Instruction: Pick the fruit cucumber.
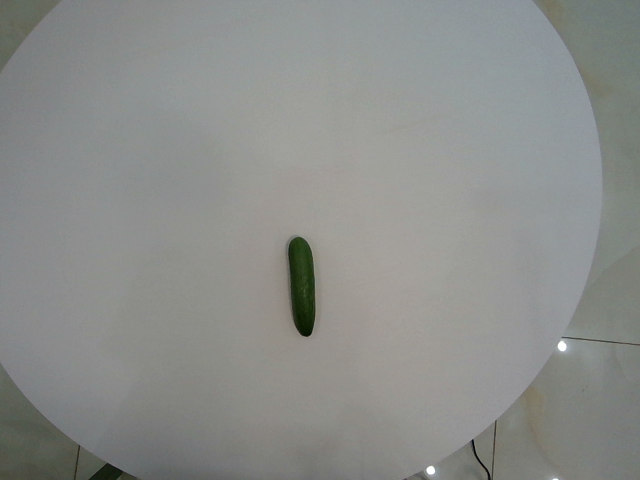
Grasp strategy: vertical